Question: What jurisdiction, city, or county is the document associated with?
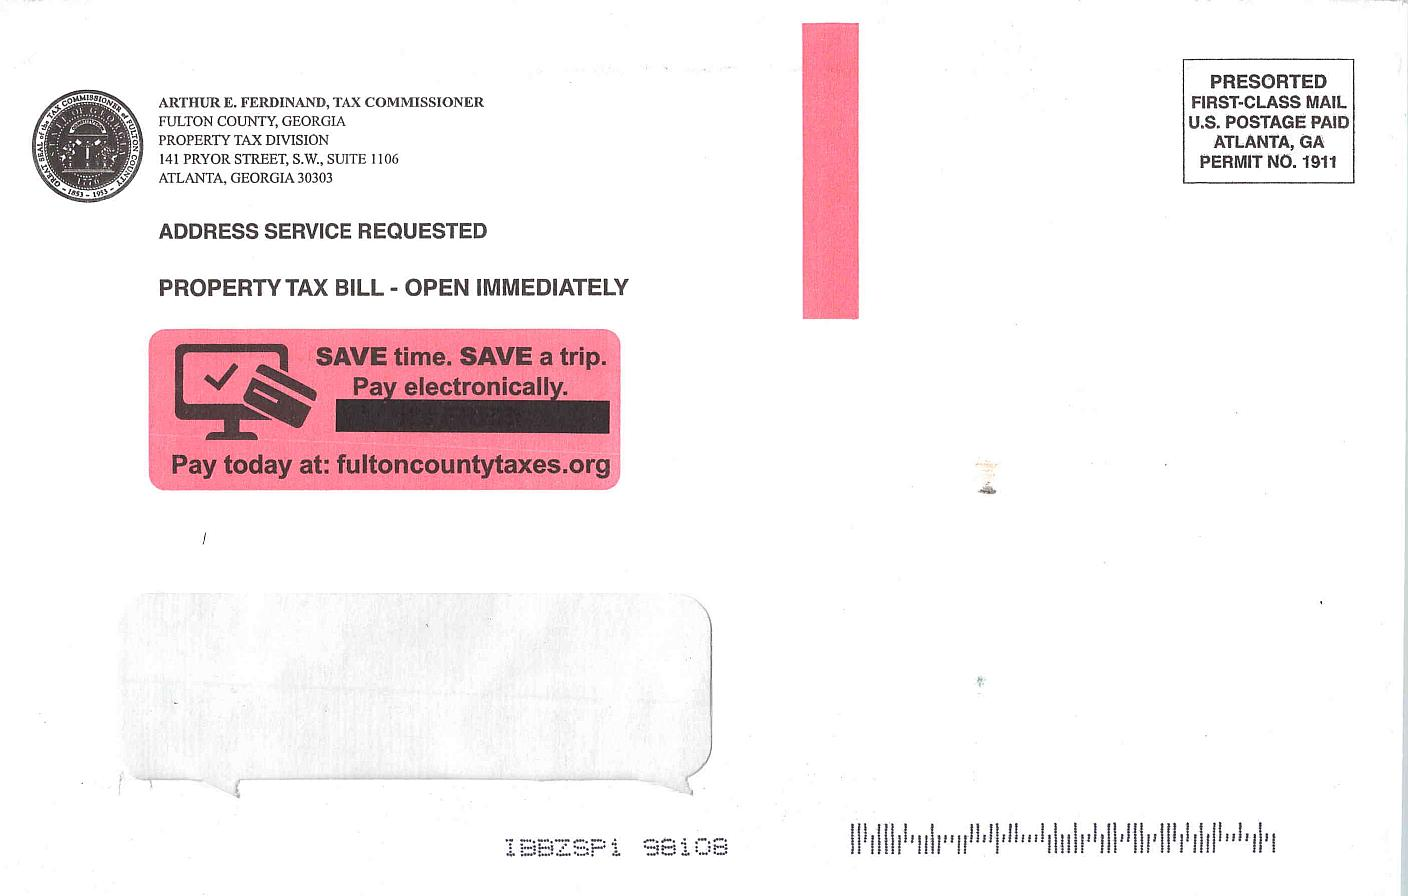
Answer: "Fulton County"